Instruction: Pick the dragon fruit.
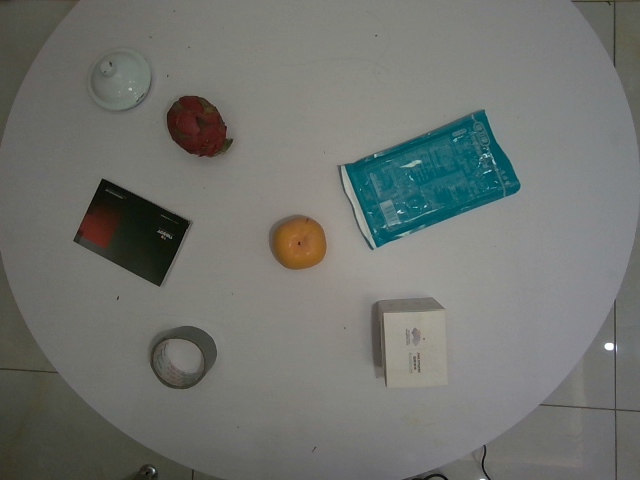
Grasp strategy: vertical